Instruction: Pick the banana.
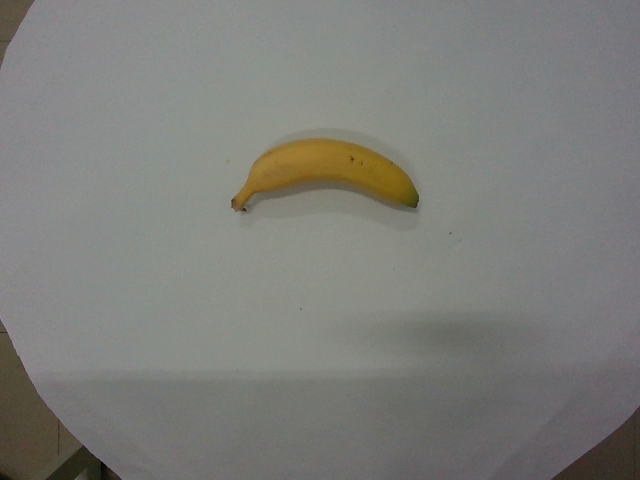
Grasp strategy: vertical